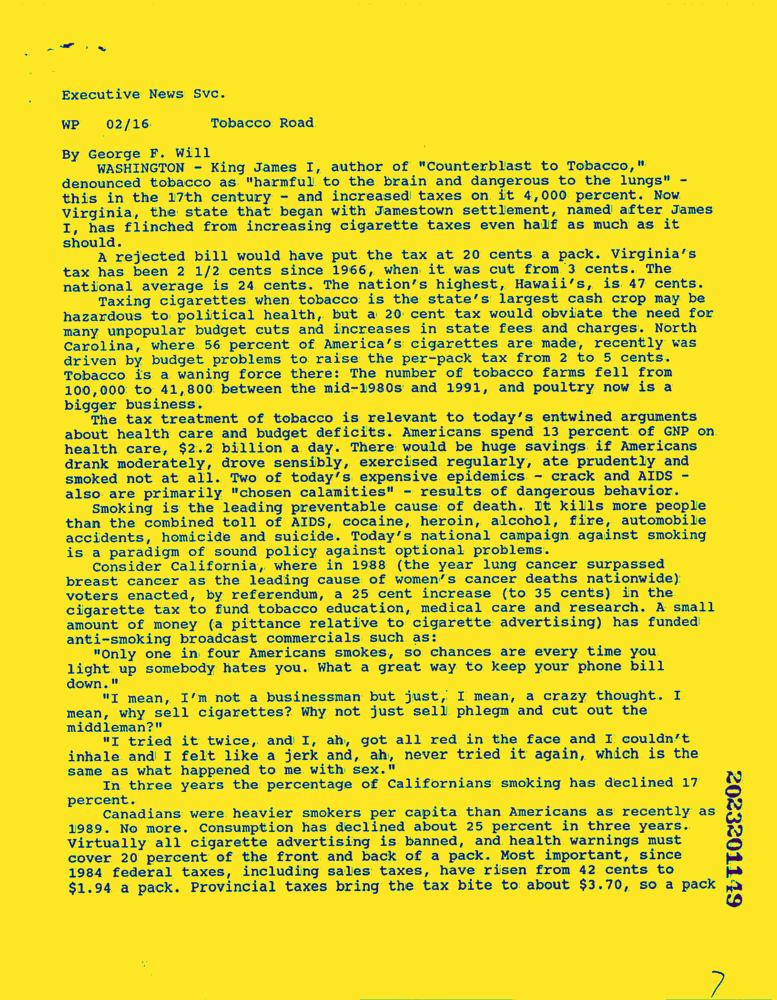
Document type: News-Article